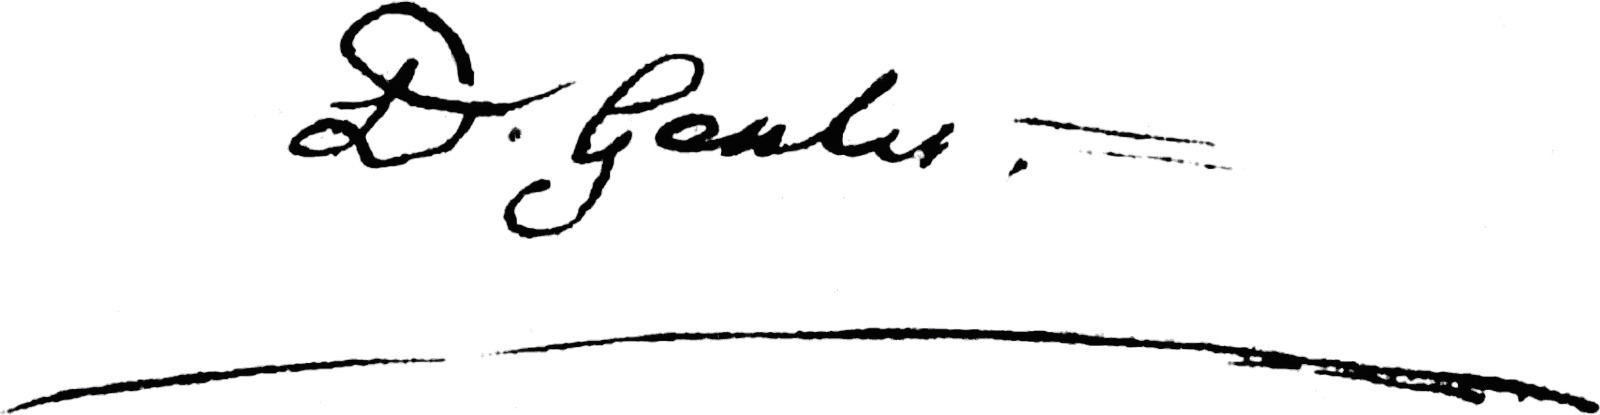
Signature of: stéphanie félicité ducrest de saint aubin de genlis